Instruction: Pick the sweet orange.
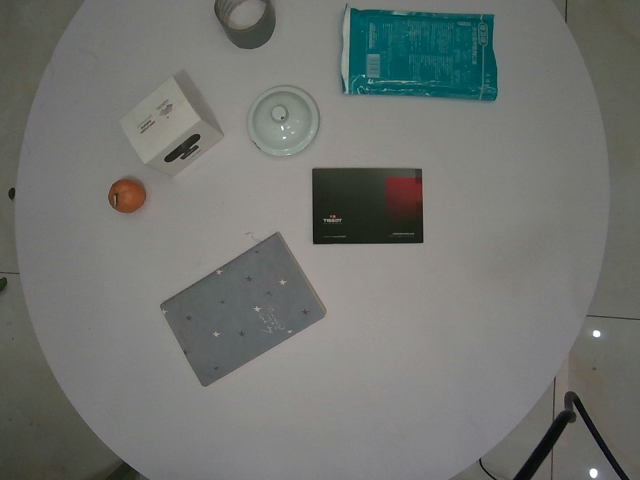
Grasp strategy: vertical